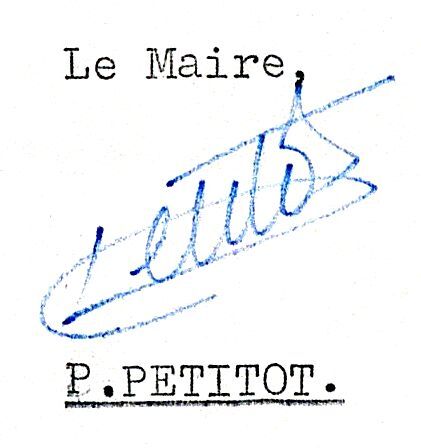
Signature of: pierrette petitot